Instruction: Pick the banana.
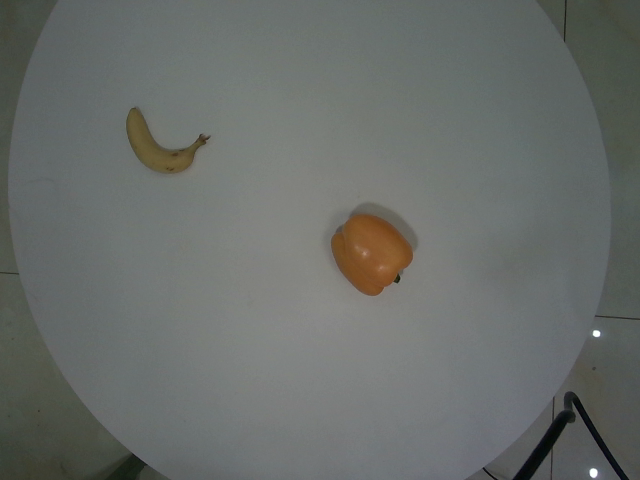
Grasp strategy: vertical